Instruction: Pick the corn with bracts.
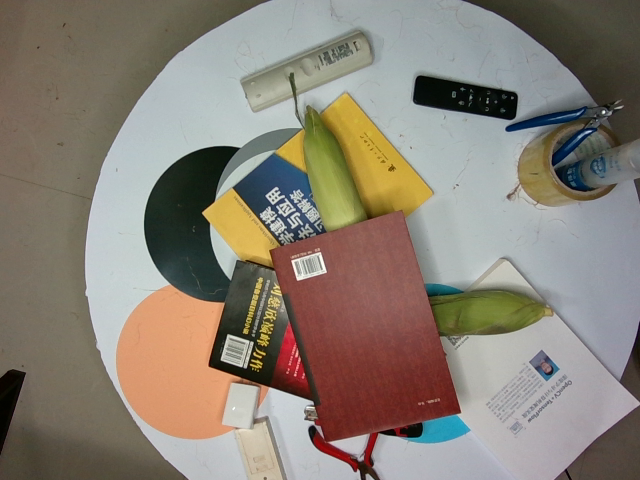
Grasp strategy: vertical